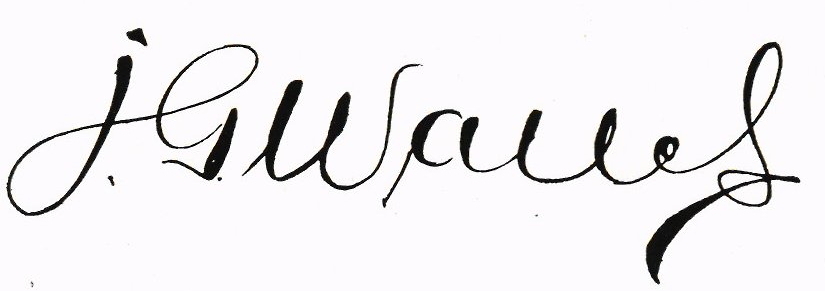
Signature of: janne walles